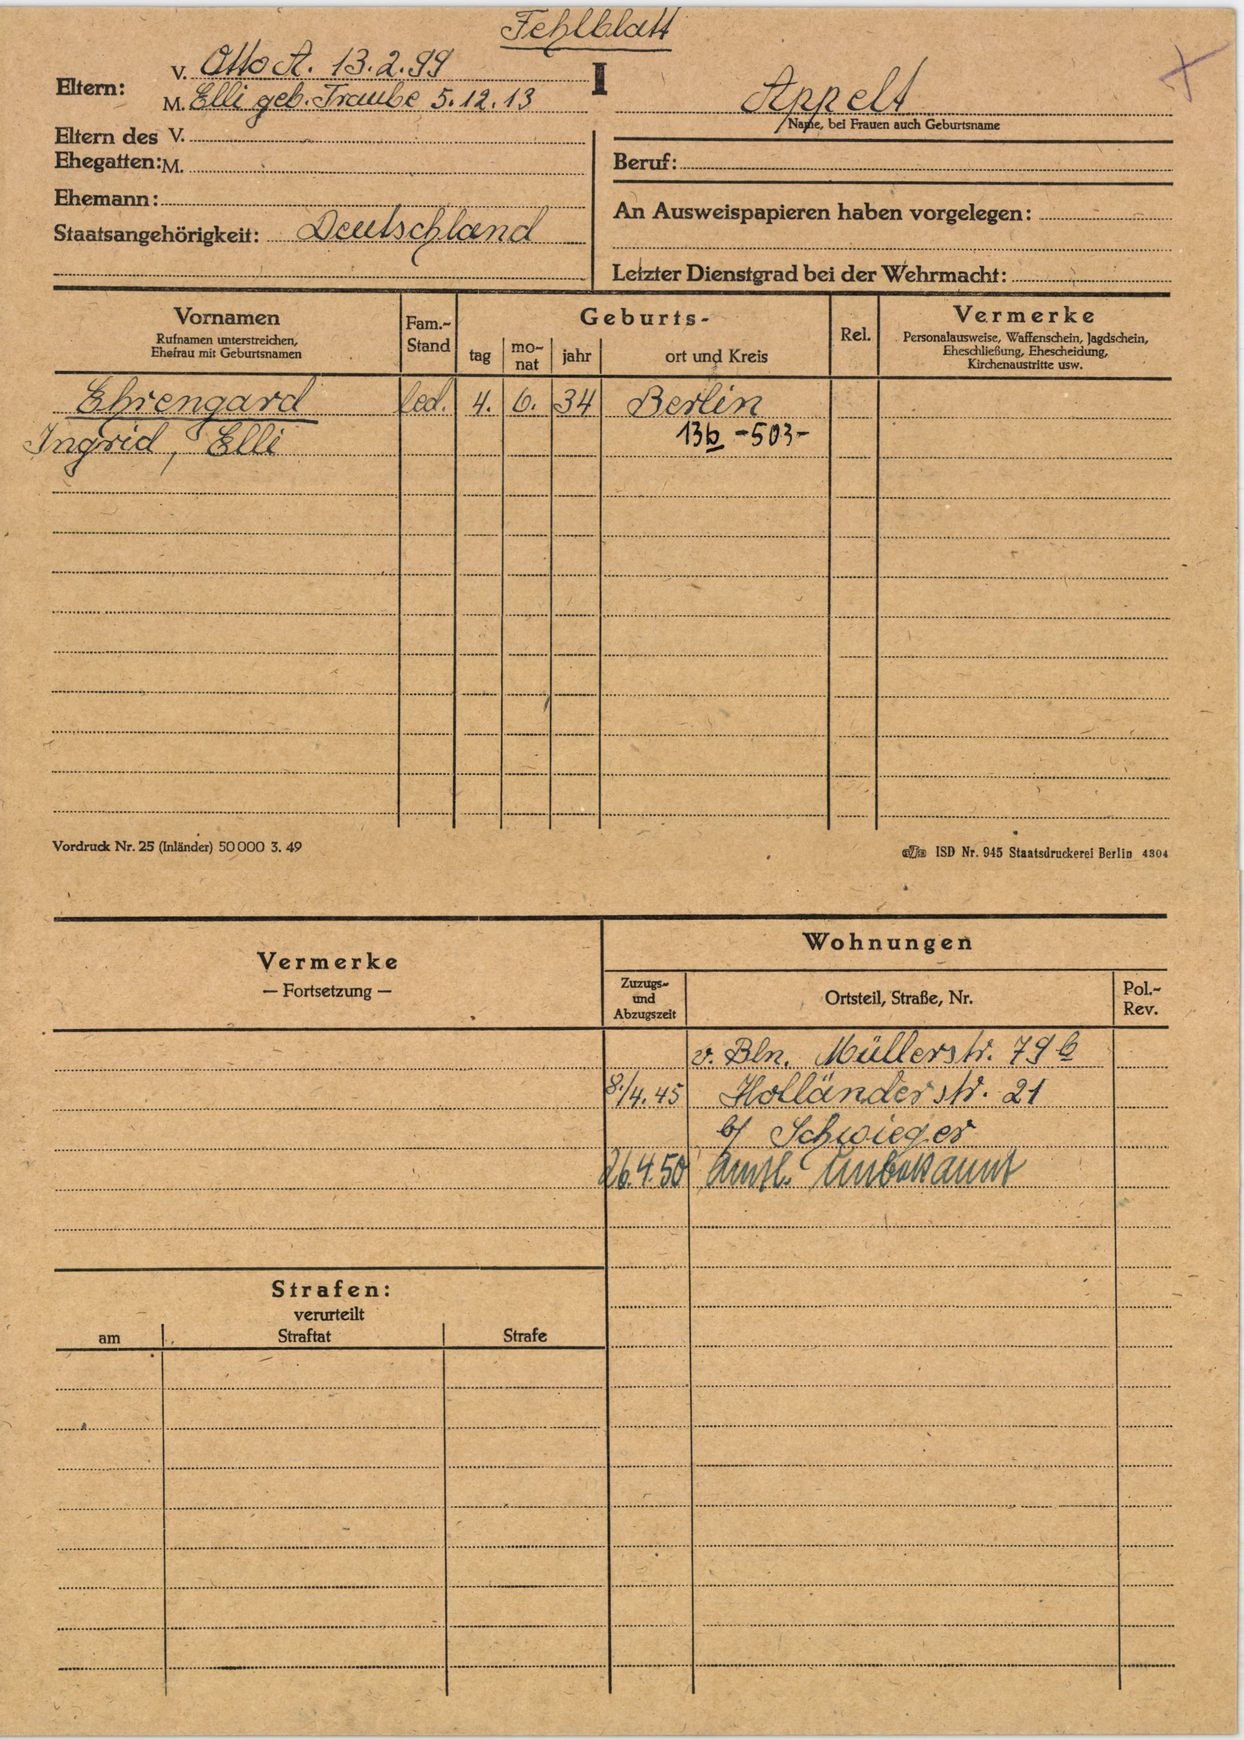
Appelt